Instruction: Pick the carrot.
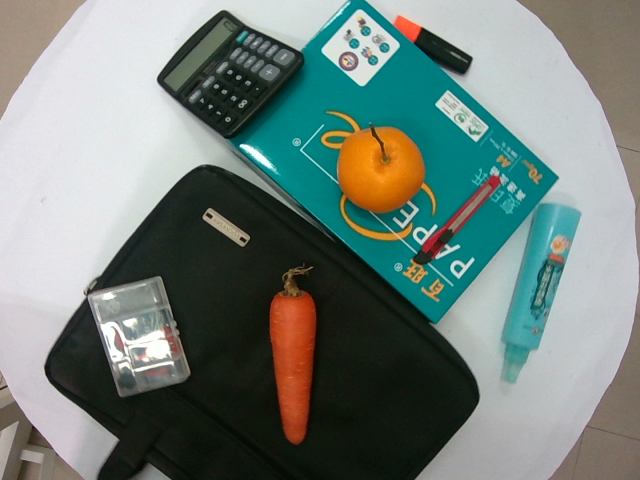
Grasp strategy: vertical